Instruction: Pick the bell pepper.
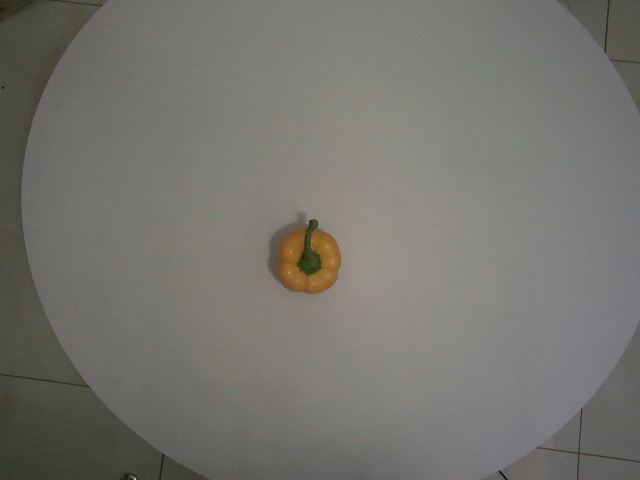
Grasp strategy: vertical